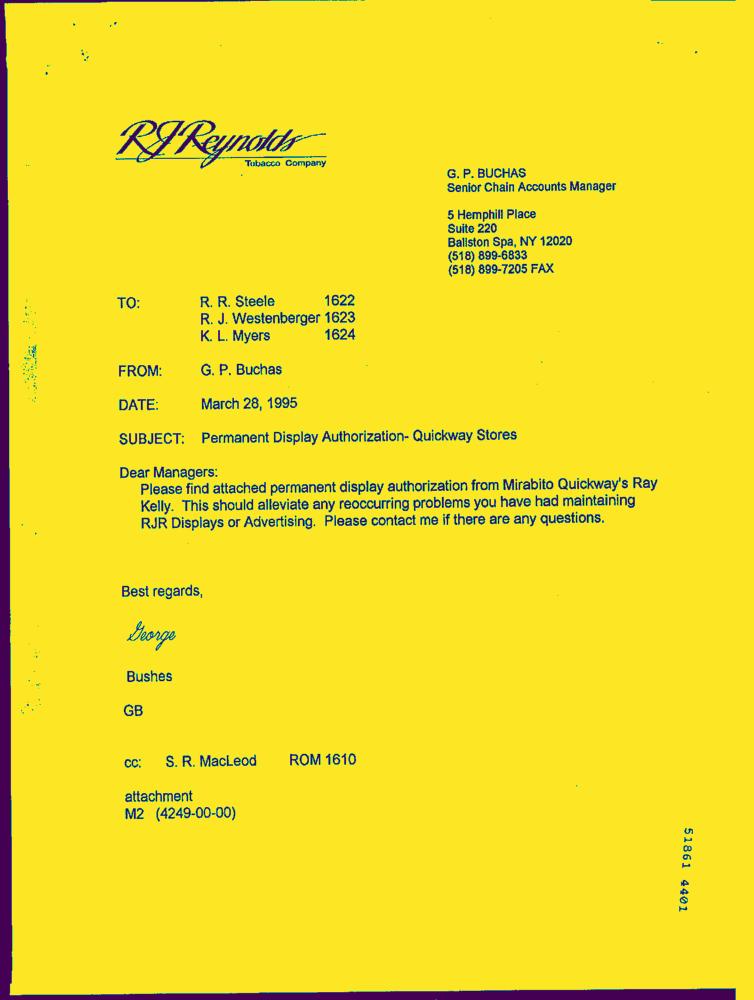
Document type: Letter-Doc